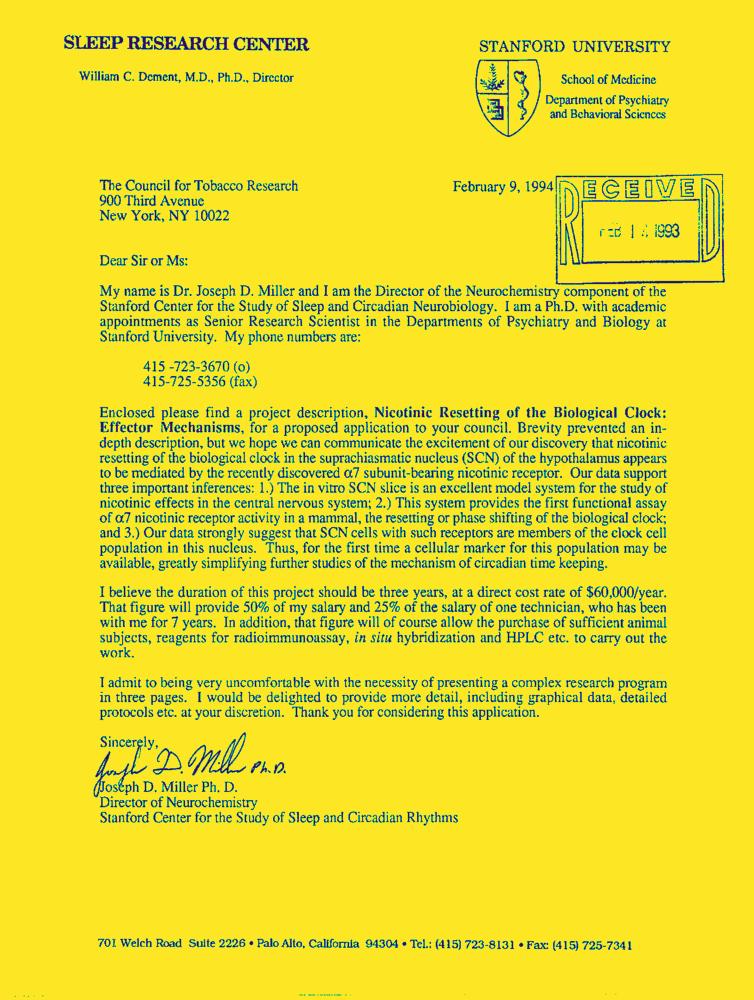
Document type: Letter-Doc